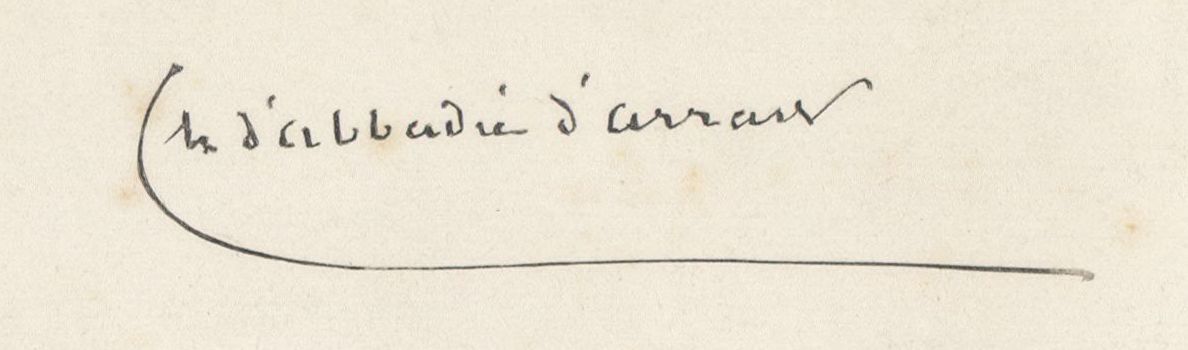
Signature of: charles d abbadie d arrast